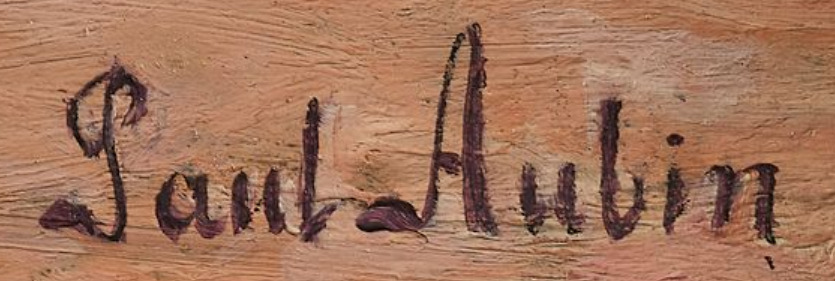
Signature of: paul aubin